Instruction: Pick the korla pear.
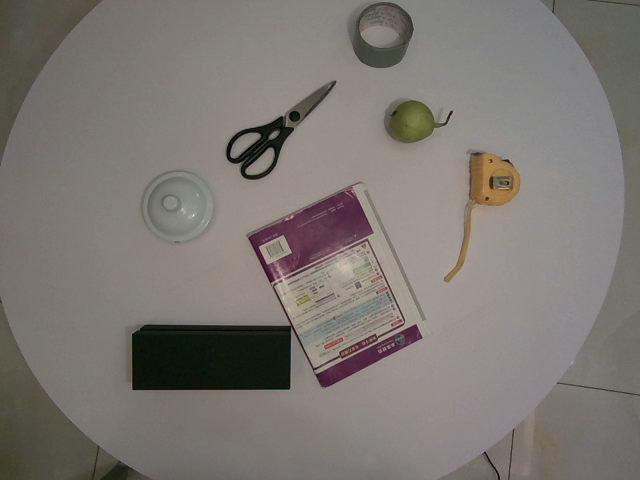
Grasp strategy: vertical